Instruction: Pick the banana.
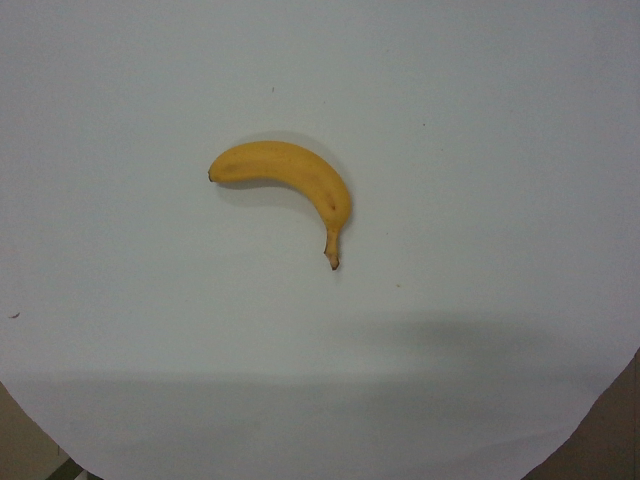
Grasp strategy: vertical